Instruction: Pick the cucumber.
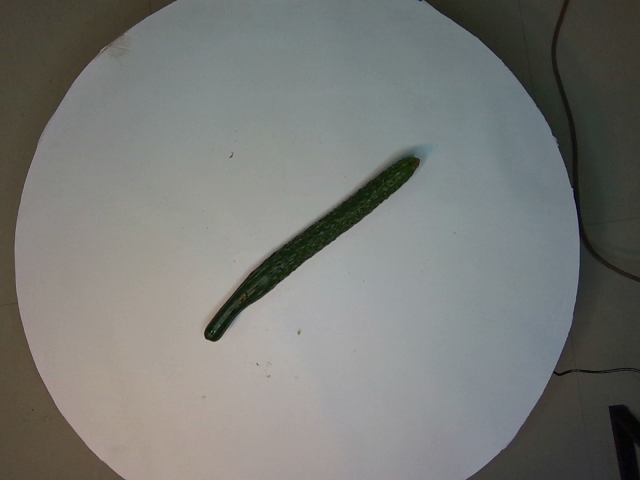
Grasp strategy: vertical